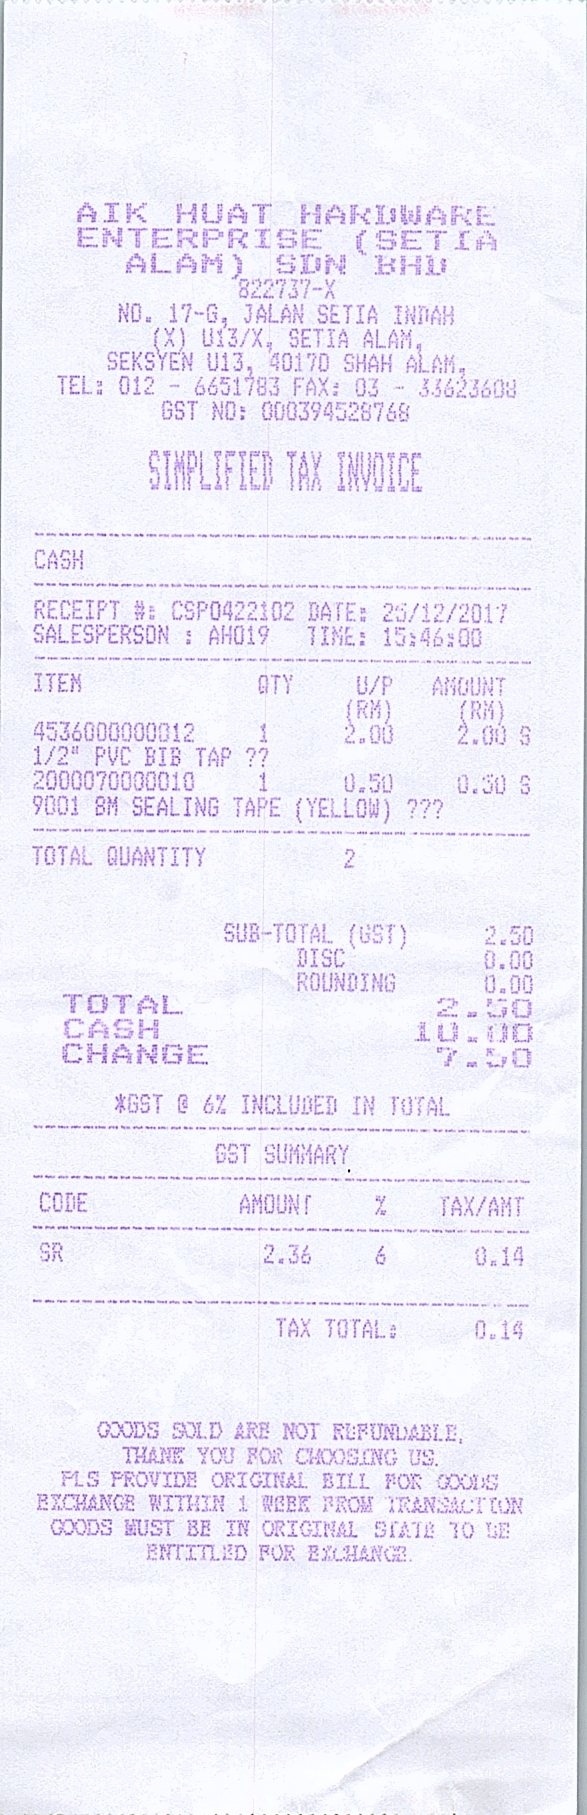
AIK HUAT HARDWARE
ENTERPRISE (SETIA
ALAM) SDN BHD
822737-X
NO. 17-G, JALAN SETIA INDAH
(X) U13/X, SETIA ALAM,
SEKSYEN U13, 40170 SHAH ALAM,
TEL: 012 - 6651783 FAX: 03 - 33623608
GST NO: 000394528768
SIMPLIFIED TAX INVOICE
CASH
RECEIPT #: CSP0422102 DATE: 25/12/2017
SALESPERSON : AH019
TIME: 15:46:00
ITEM
QTY
U/P
AMOUNT
(RM)
(RM)
4536000000012
1
2.00
2.00
S
1/2" PVC BIB TAP ??
2000070000010
1
0.50
0.50
S
9001 BM SEALING TAPE (YELLOW) ???
TOTAL QUANTITY
2
SUB-TOTAL (GST)
DISC
ROUNDING
TOTAL
CASH
CHANGE
2.50
0.00
0.00
2.50
10.00
7.50
*GST @ 6% INCLUDED IN TOTAL
GST SUMMARY
CODE
AMOUNT
%
TAX/AMT
SR
2.36
6
0.14
TAX TOTAL:
0.14
GOODS SOLD ARE NOT REFUNDABLE,
THANK YOU FOR CHOOSING US.
PLS PROVIDE ORIGINAL BILL FOR GOODS
EXCHANGE WITHIN 1 WEEK FROM TRANSACTION
GOODS MUST BE IN ORIGINAL STATE TO BE
ENTITLED FOR EXCHANGE.